Question: What is the filing due date as per the document?
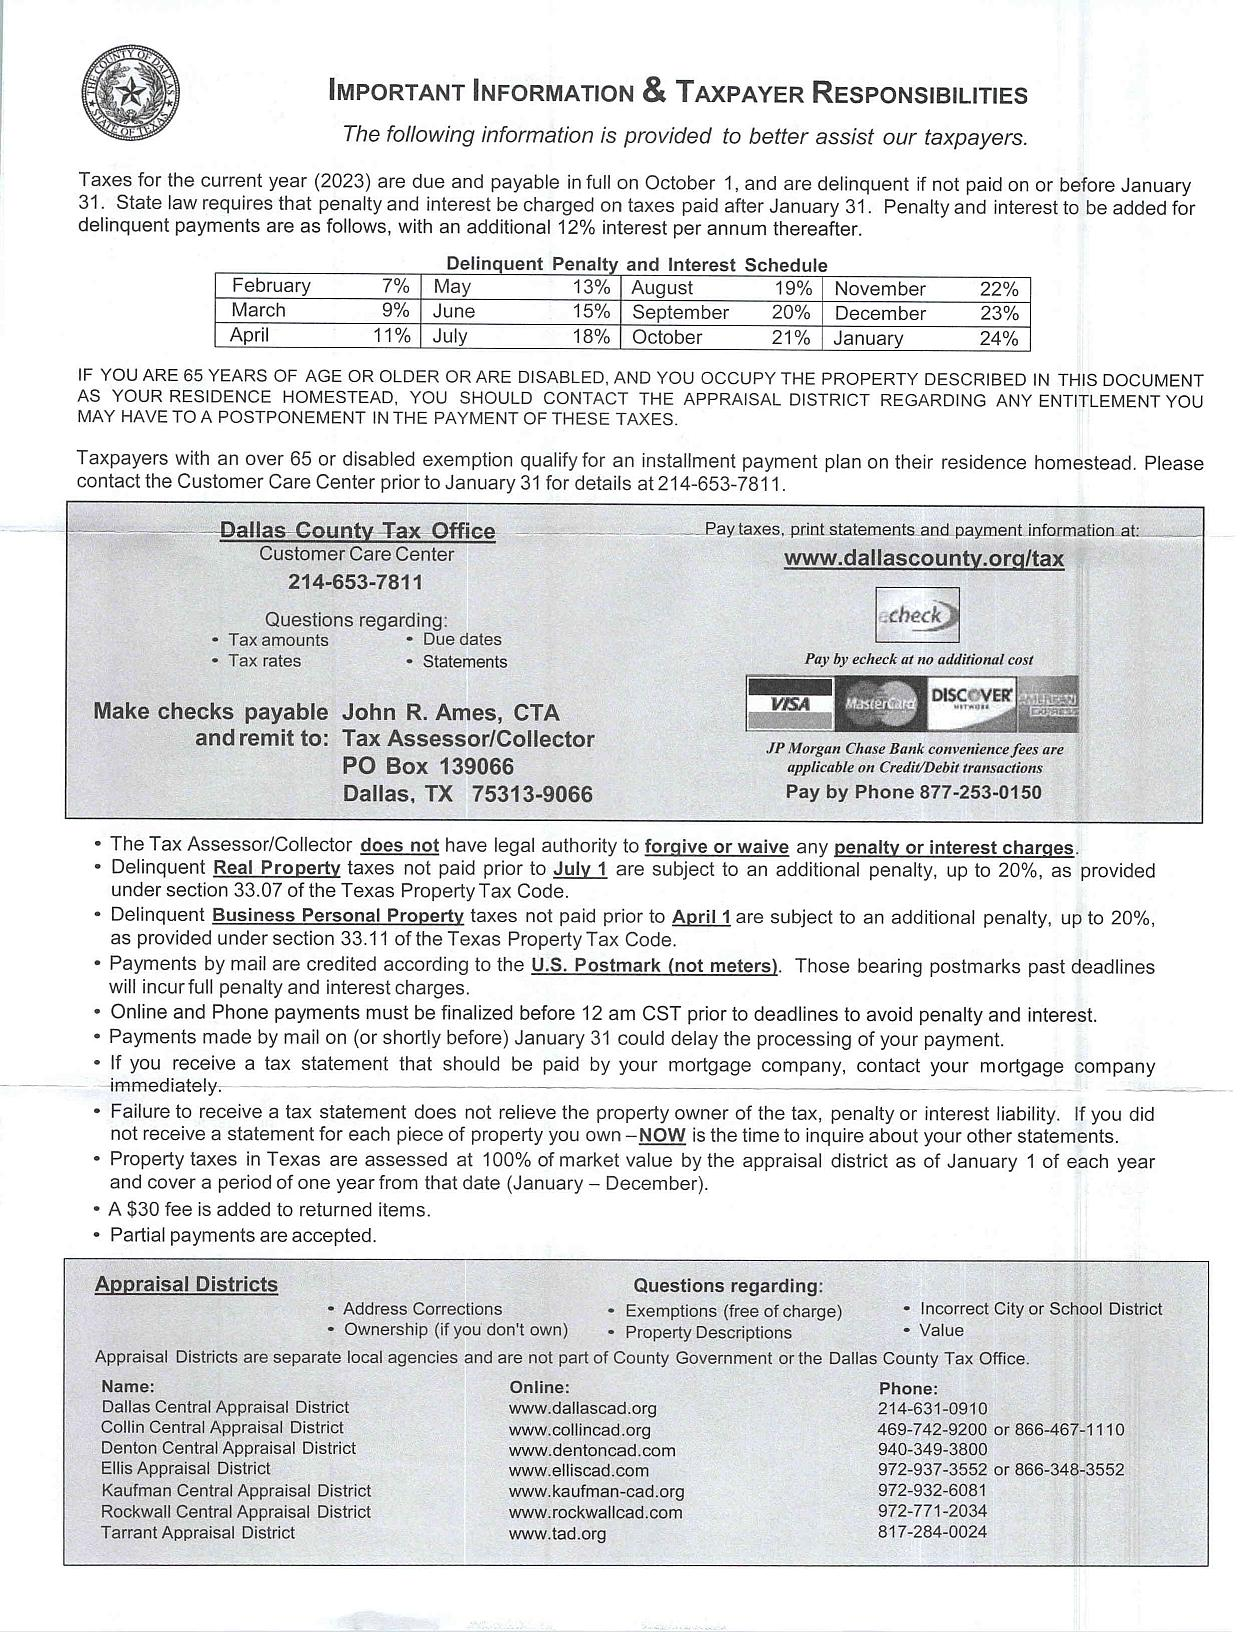
Answer: "1-Oct-23"